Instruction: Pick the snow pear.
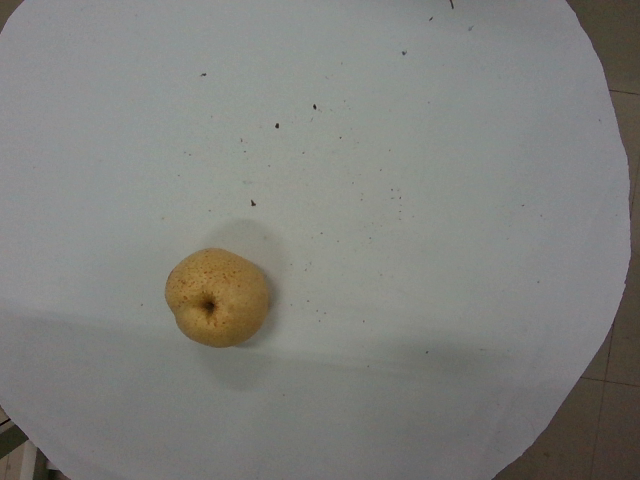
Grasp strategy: vertical